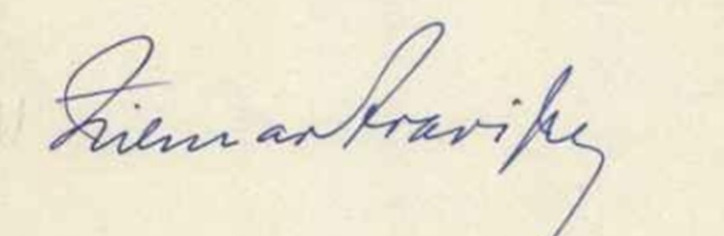
Signature of: zilmar campos de araripe macedo